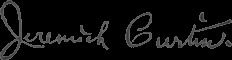
Signature of: jeremiah curtin